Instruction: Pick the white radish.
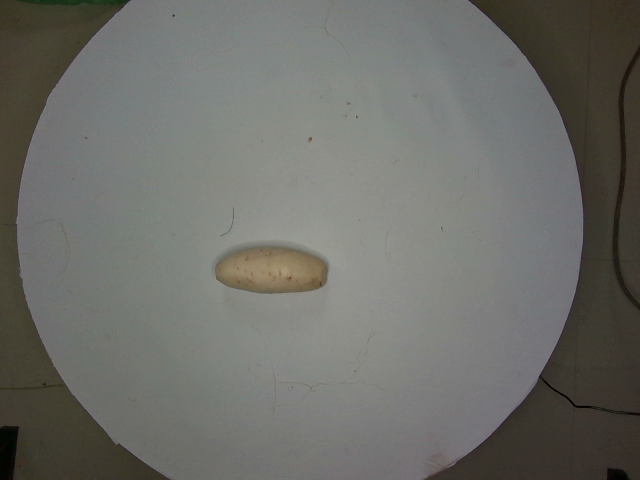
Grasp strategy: vertical